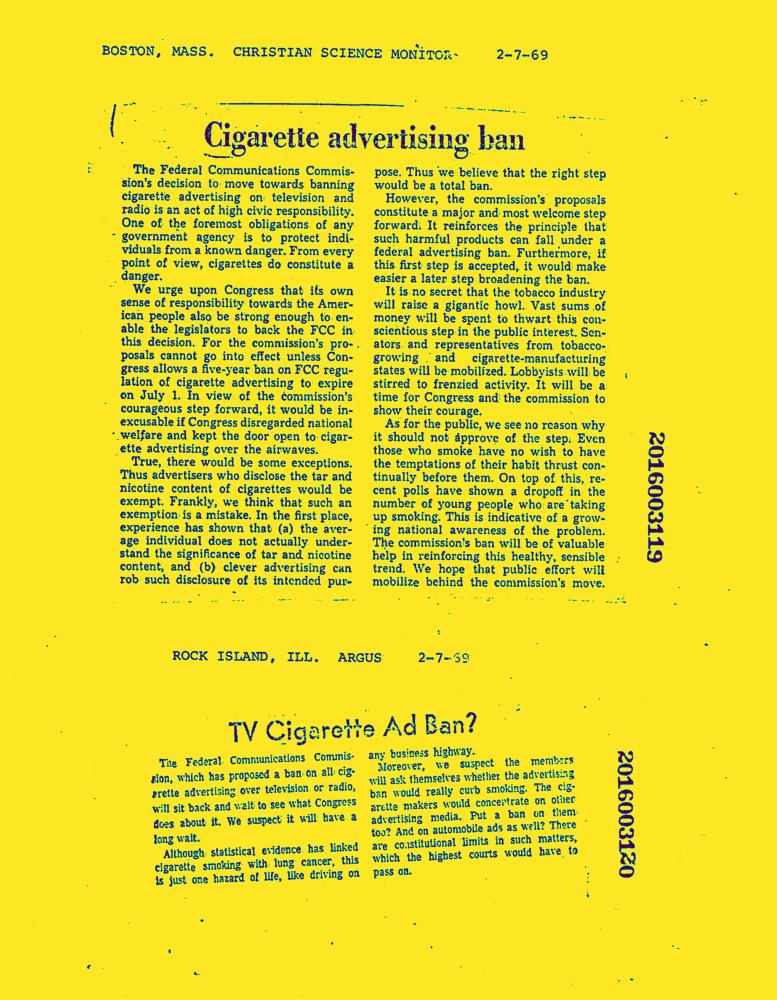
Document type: News-Article